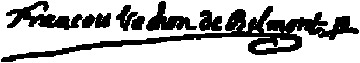
Signature of: françois vachon de belmont